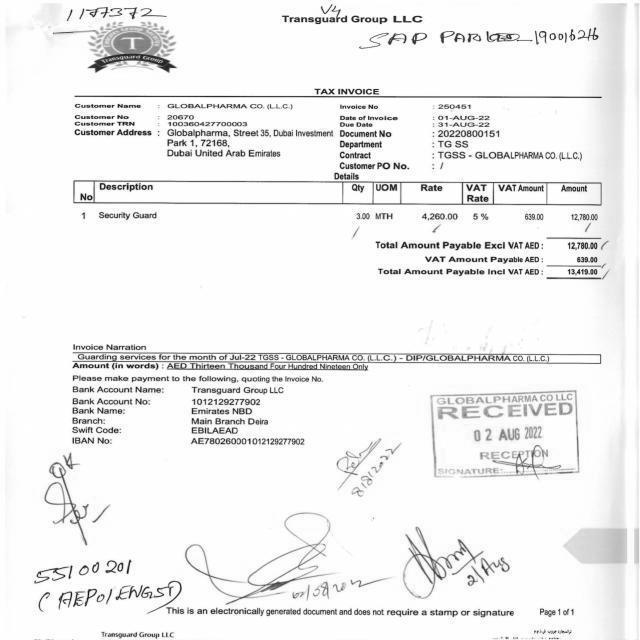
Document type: Invoice